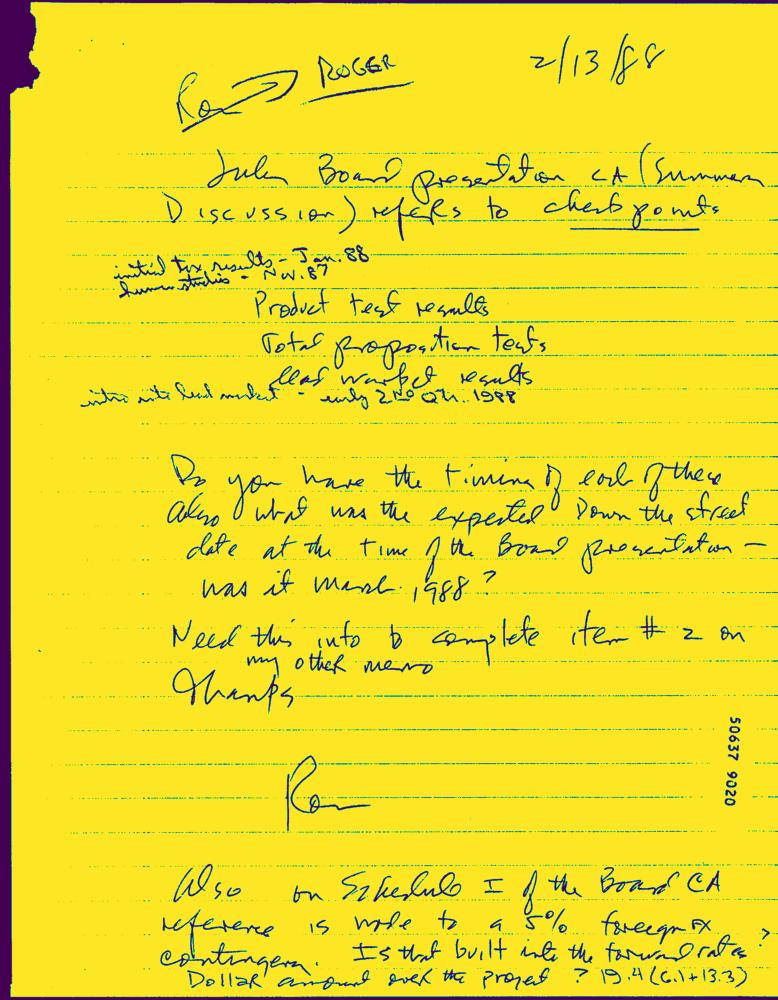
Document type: Hand-Written